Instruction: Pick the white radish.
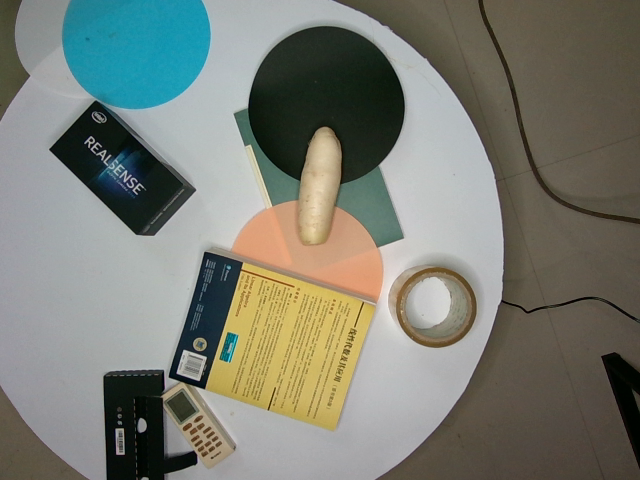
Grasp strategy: vertical